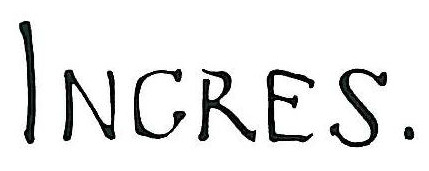
Signature of: jean auguste dominique ingres